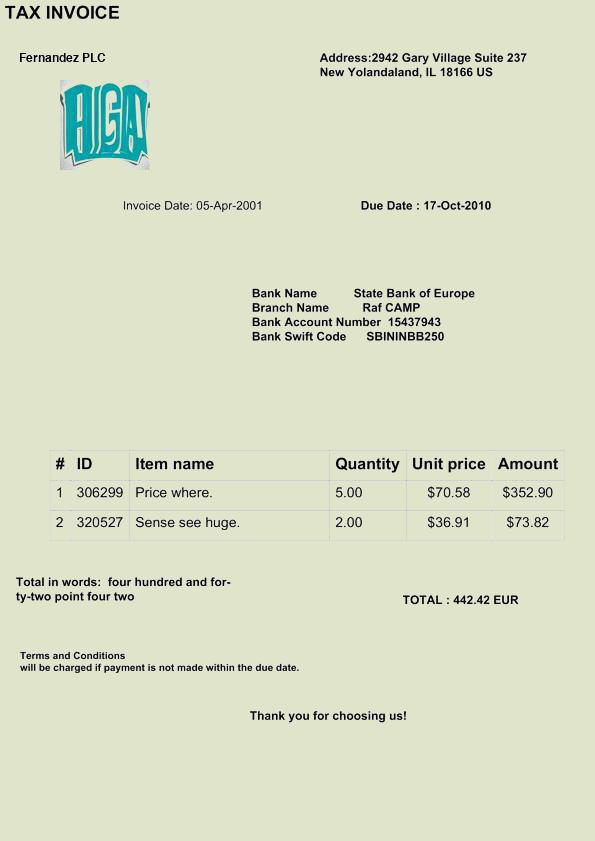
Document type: Invoice